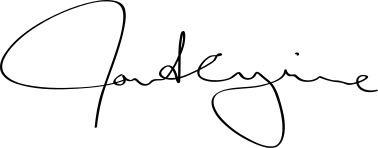
Signature of: jon corzine